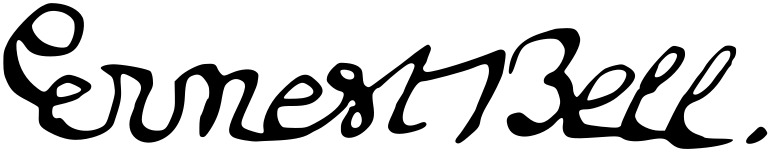
Signature of: q18922216